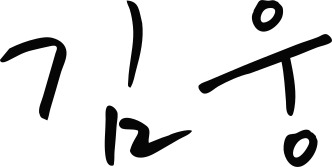
Signature of: kim woong